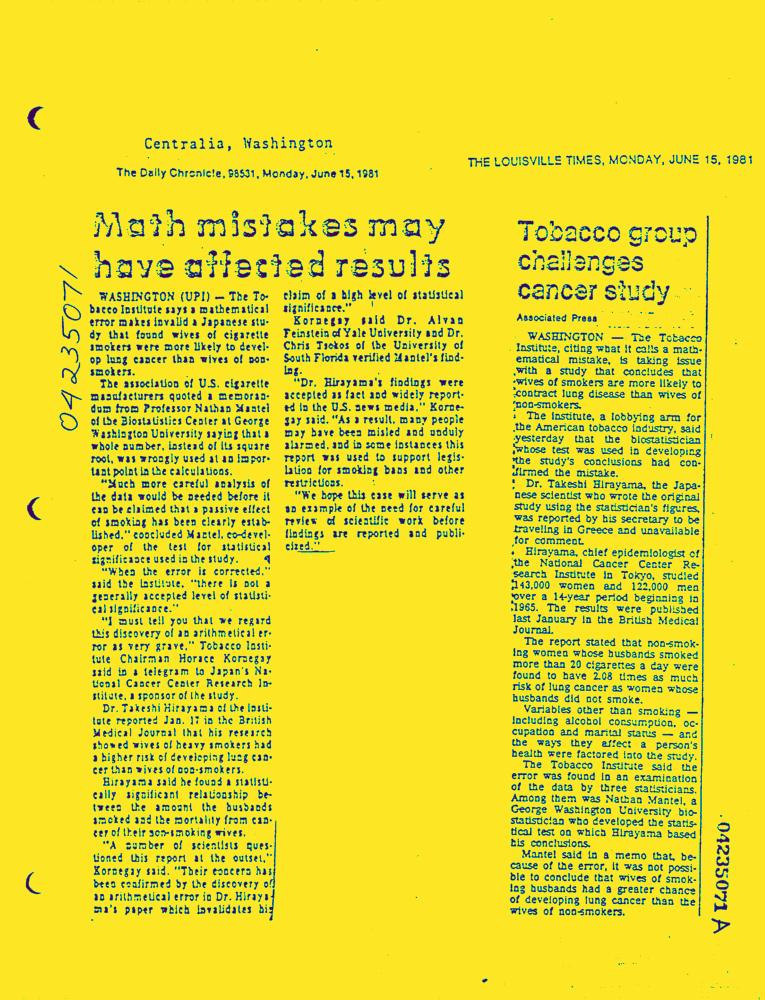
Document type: News-Article